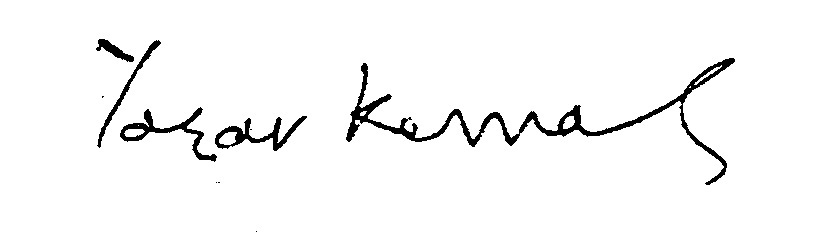
Signature of: yaşar kemal